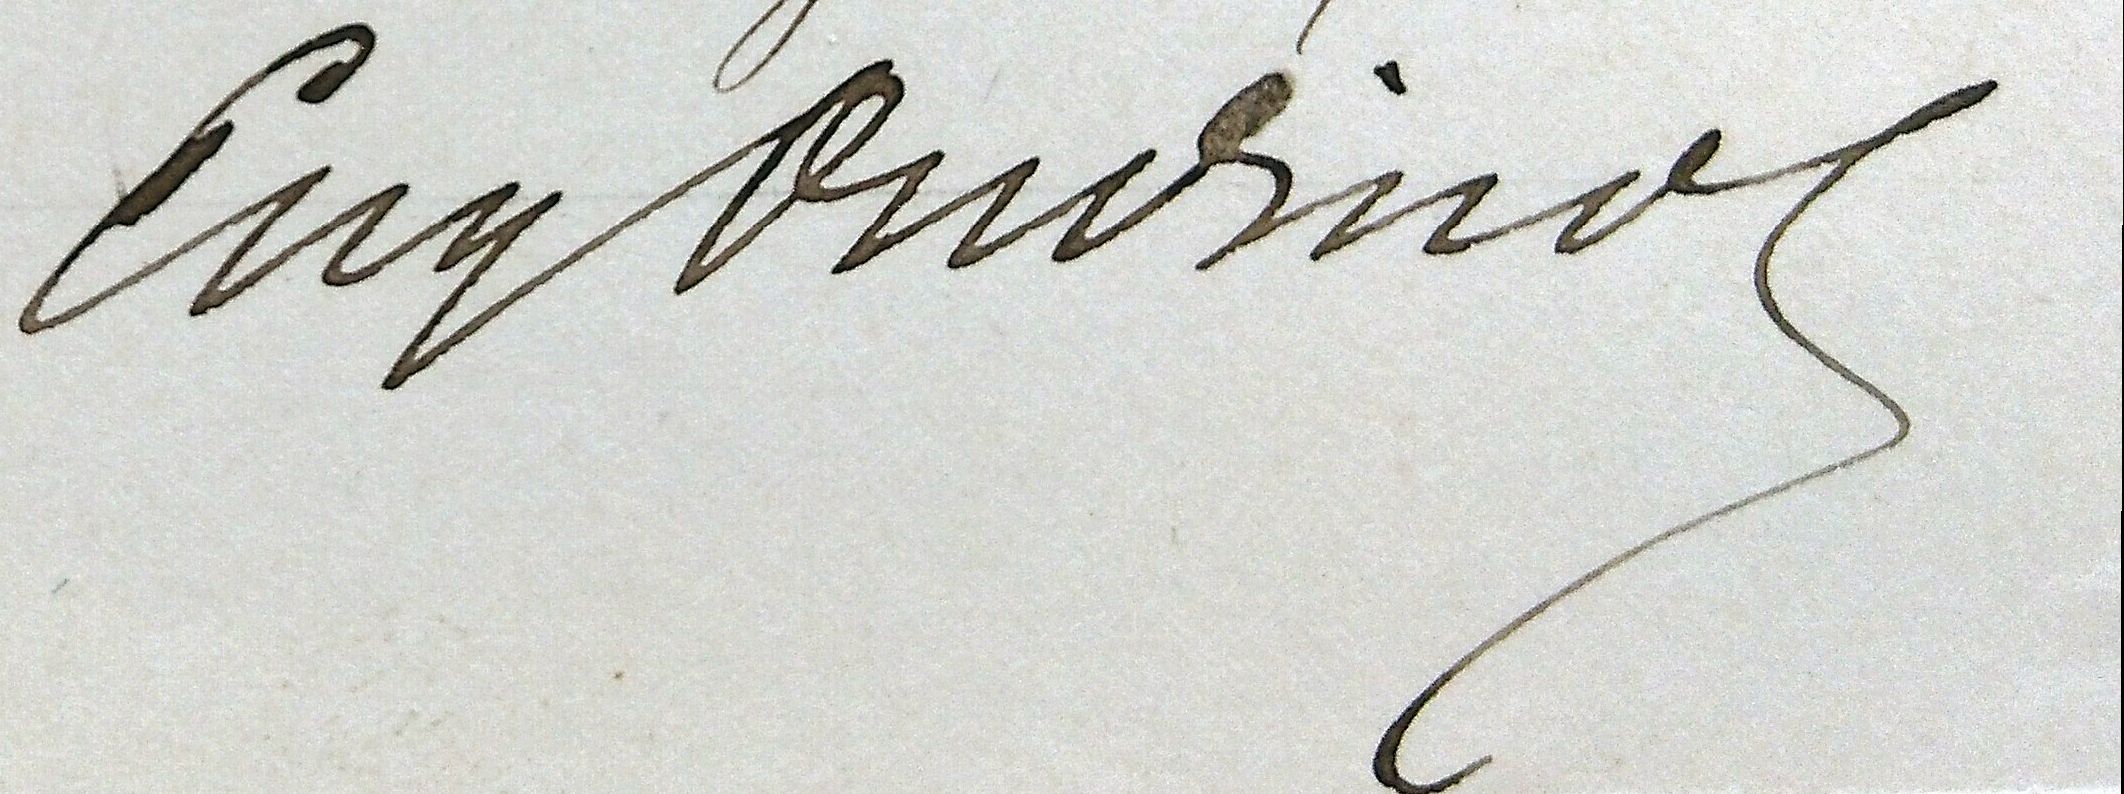
Signature of: eugène stanislas oudinot